Question: What jurisdiction, city, or county is the document associated with?
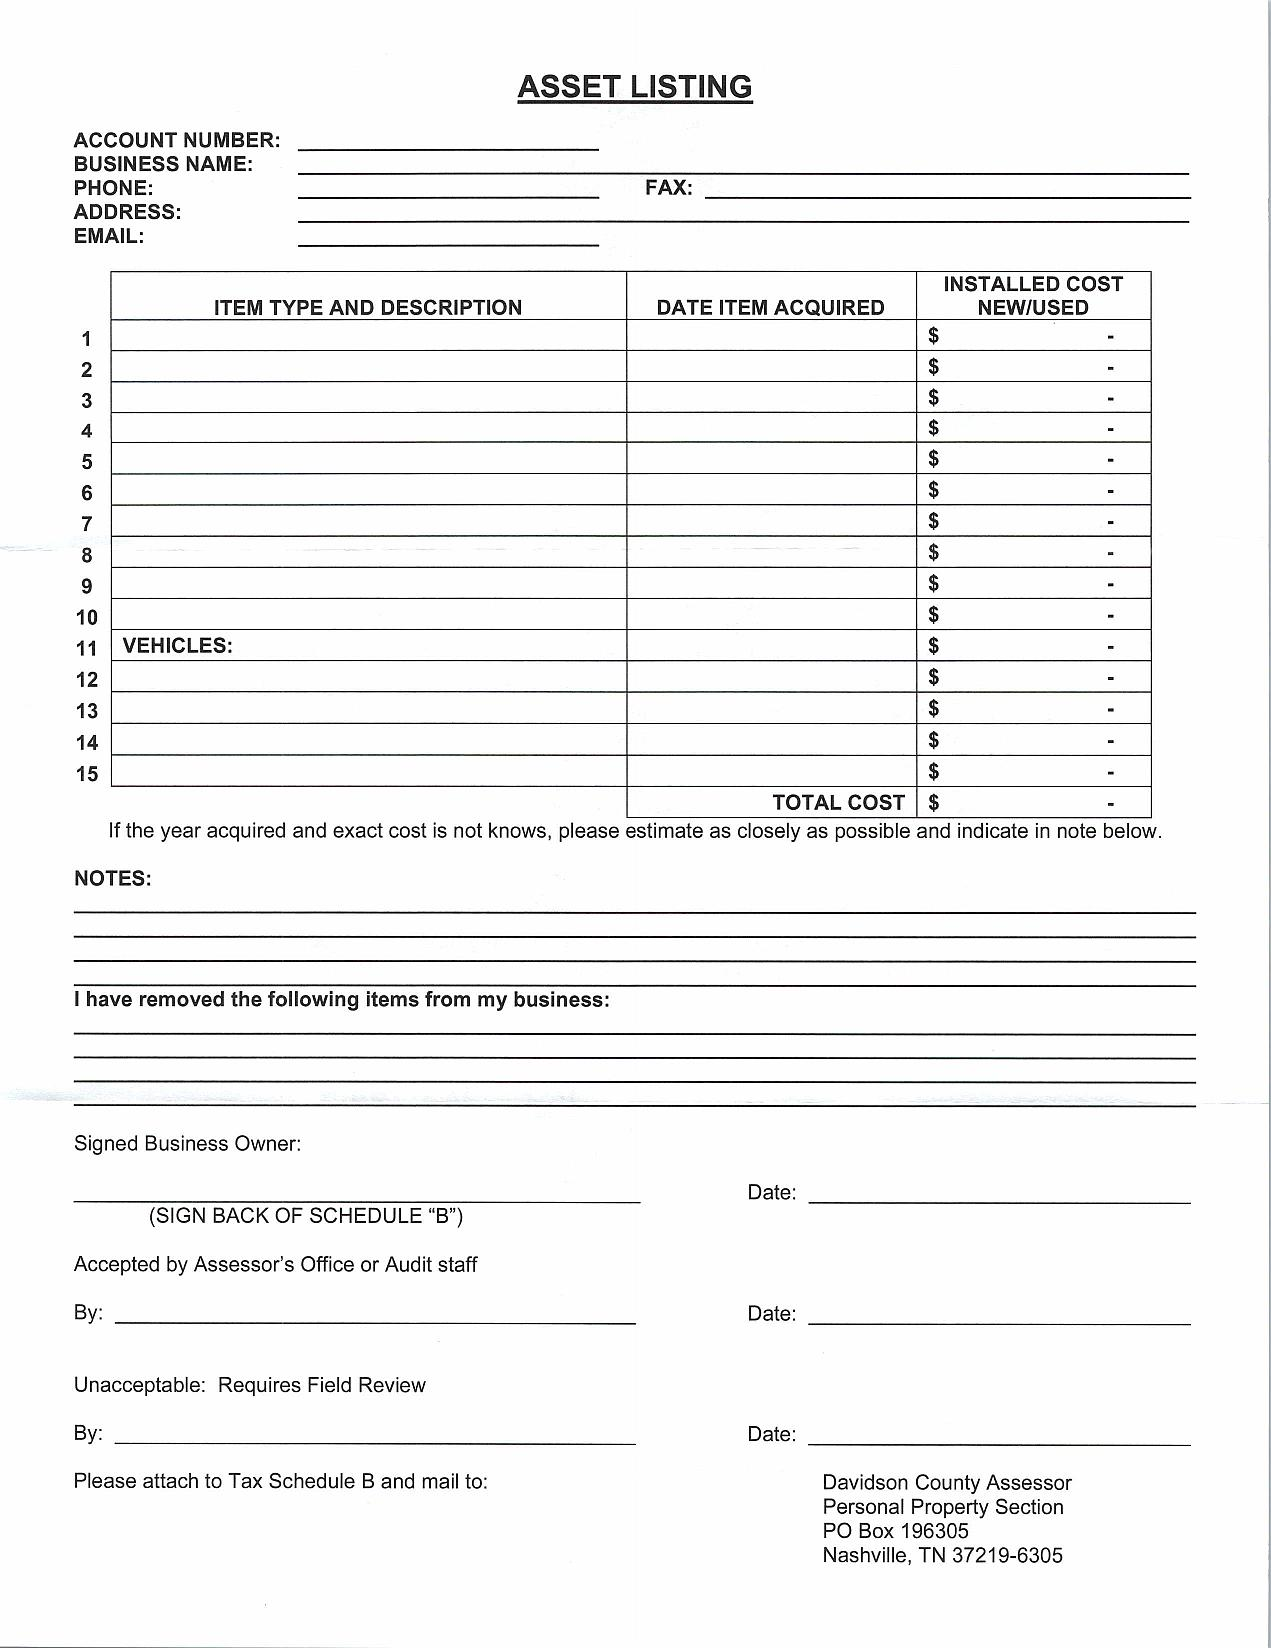
Answer: "Davidson County"